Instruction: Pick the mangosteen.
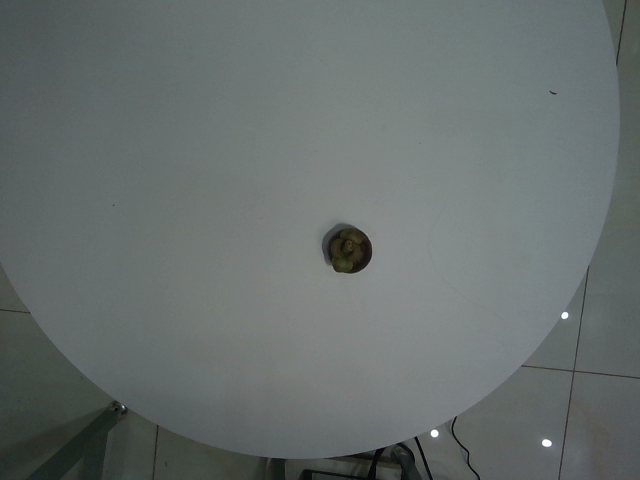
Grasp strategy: vertical